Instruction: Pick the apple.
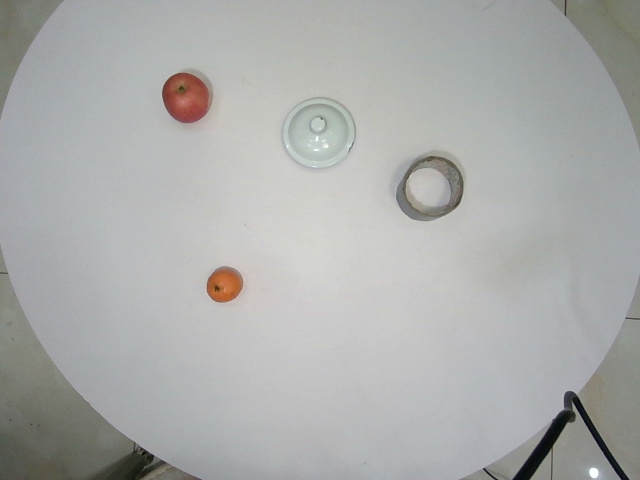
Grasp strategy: vertical